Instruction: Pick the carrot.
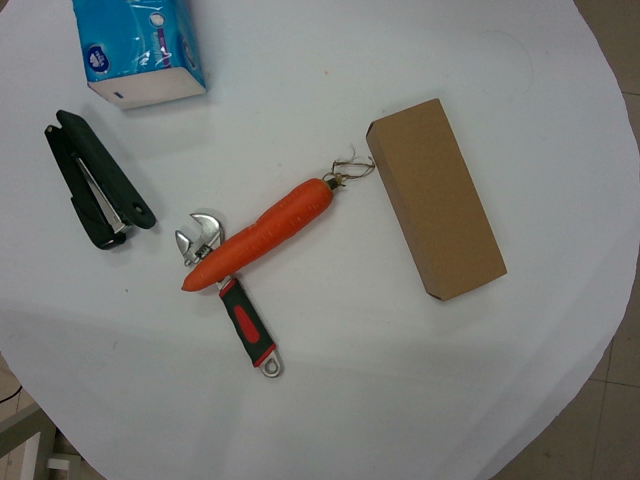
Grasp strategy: vertical